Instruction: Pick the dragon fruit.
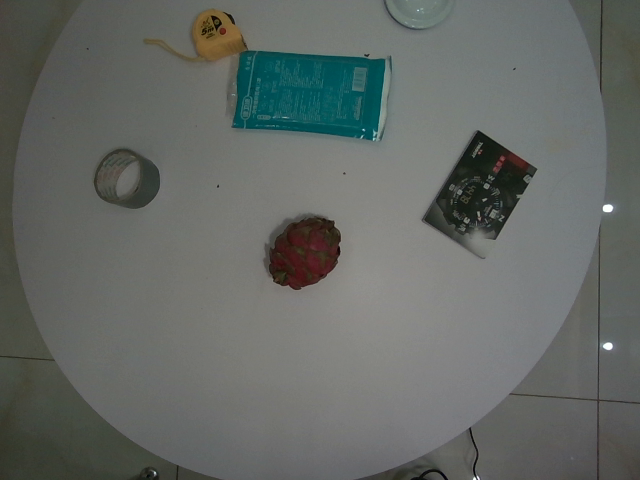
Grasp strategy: vertical